Question: What do the imaging results show?
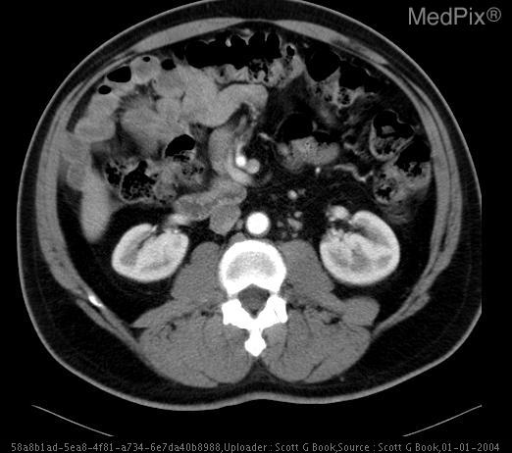
Answer: The imaging shows Midgut malrotation with duodenum failing to cross midline and small bowel in right abdomen. Cecum in lower mid-right abdomen. Abnormal position of SMV/SMA. Inflammatory changes surrounding cecum and area of appendix with fluid collection. Arterial phase shows SMA to right of SMV. Small bowel predominates on right and no ascending colon is seen on the right..